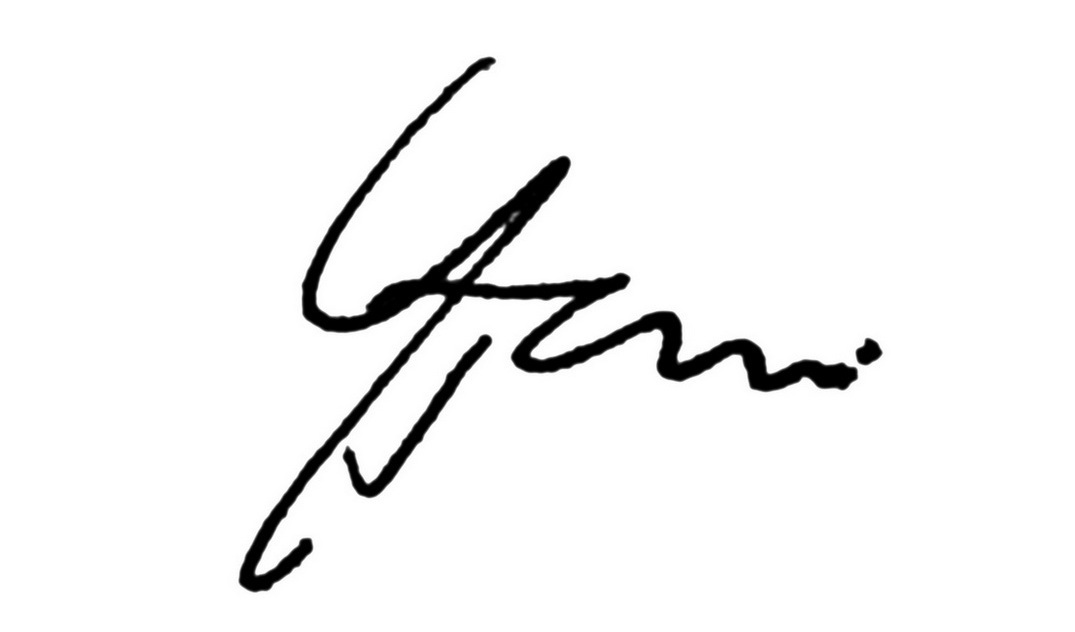
Signature of: jan tomkowski